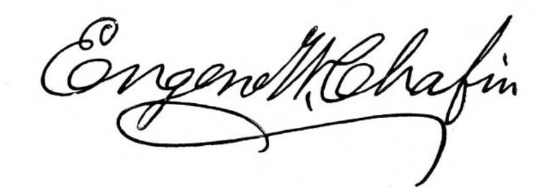
Signature of: eugene w chafin